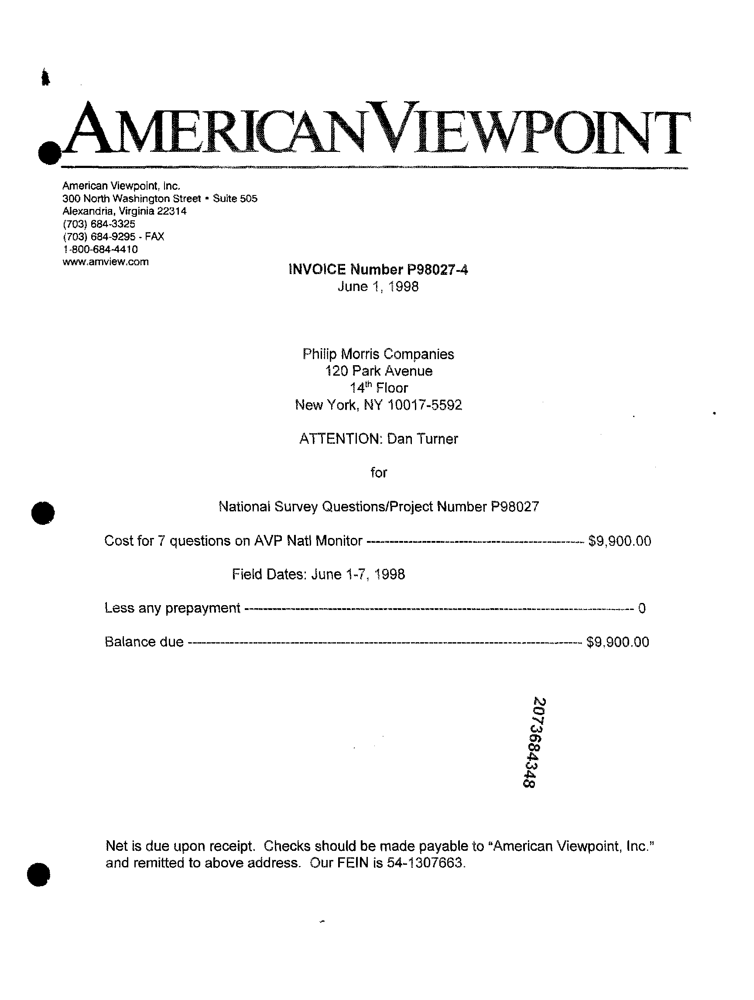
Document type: Invoice